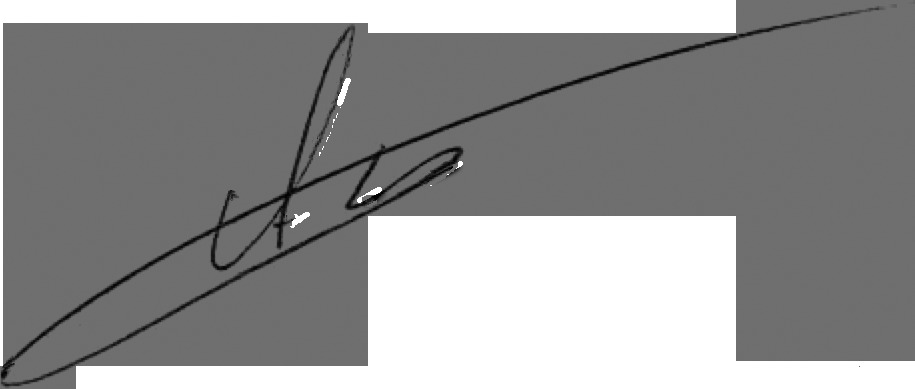
Signature of: artur palatnyi